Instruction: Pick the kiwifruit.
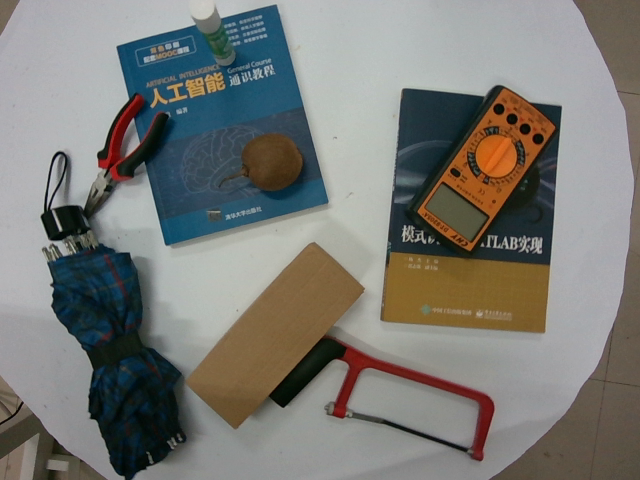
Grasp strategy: vertical